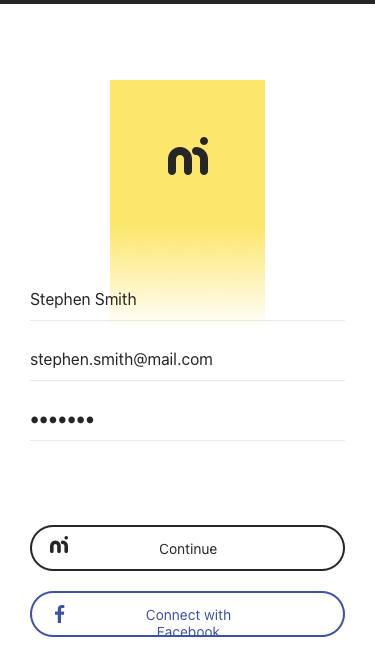
Text in this UI design:
Continue
Connect with Facebook
Stephen Smith
stephen.smith@mail.com
●●●●●●●